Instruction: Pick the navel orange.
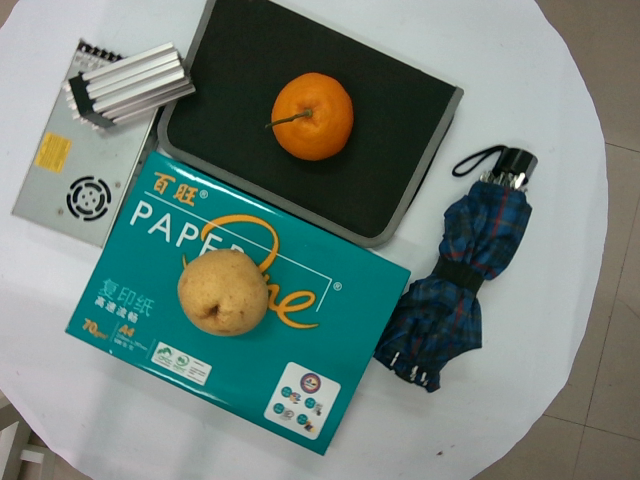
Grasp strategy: vertical